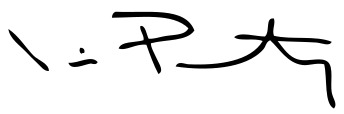
Signature of: tim pawlenty